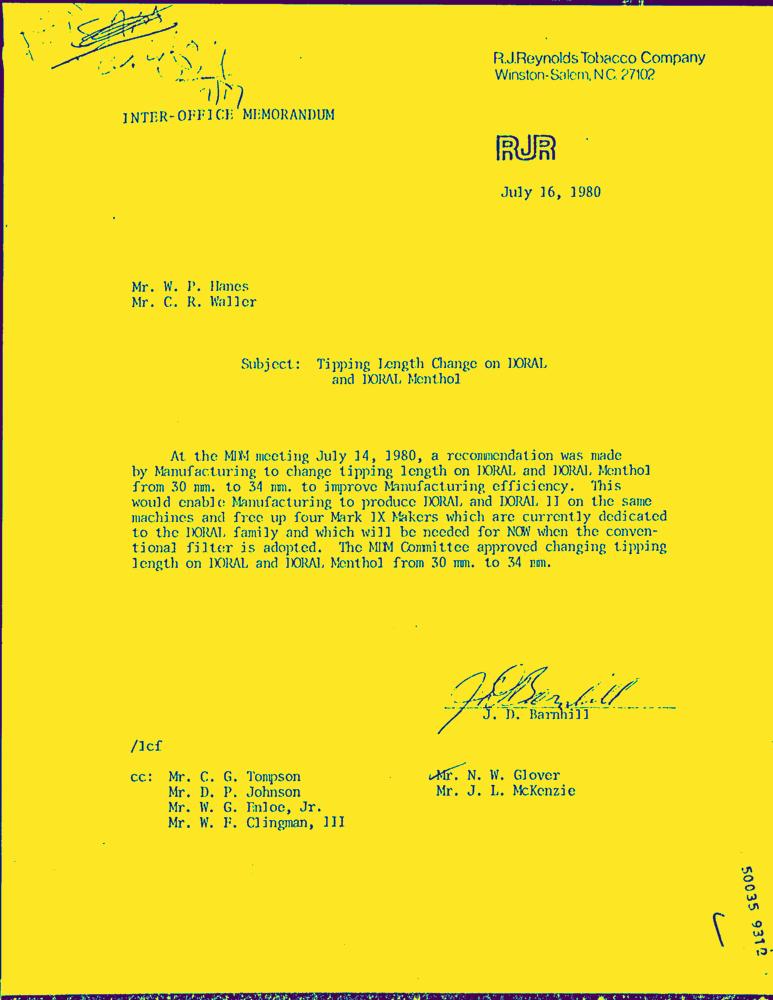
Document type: Letter-Doc